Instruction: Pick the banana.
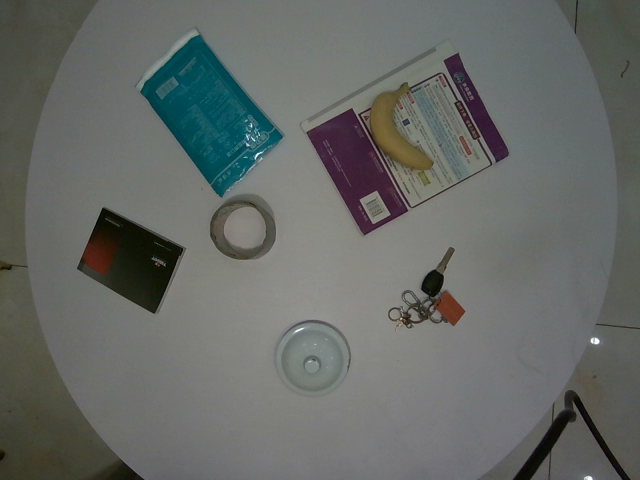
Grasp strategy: vertical